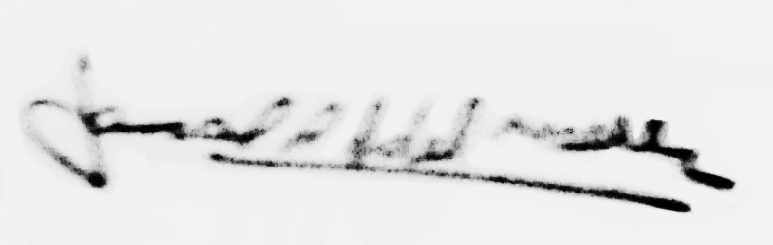
Signature of: muhammad sedki sulayman